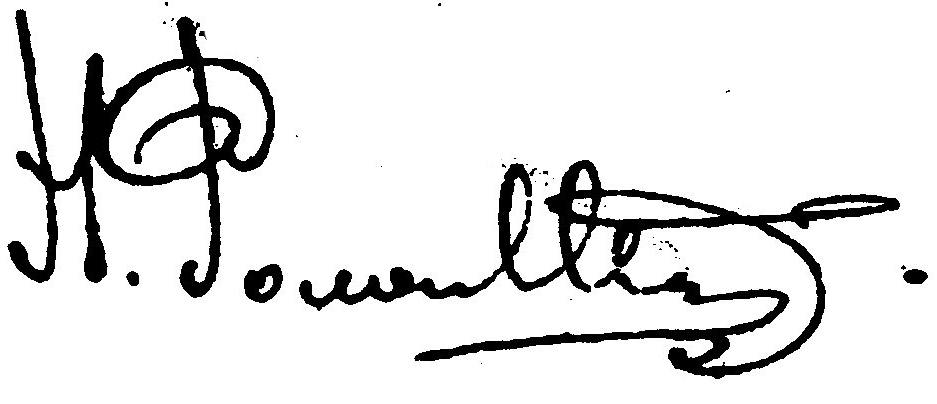
Signature of: romashev nikolai ivanovich